Question: What are the imaging findings?
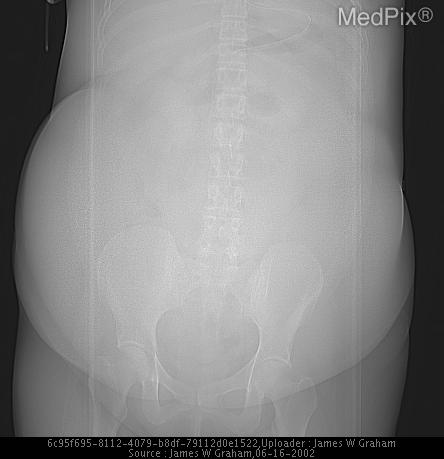
Answer: The imaging shows An acute abdominal series suggest early small bowel obstruction, with a dilated loop of small bowel and paucity of large bowel gas. The abdomen is protuberant, with centralization of bowel loops suggesting ascites. This is best demonstrated on follow up CT Scanogram obtained at a latter date.

CT images demonstrate ascites that causes mass effect on abdominal viscera, demostrated by scalloping of the liver margins. Centralization of bowel, protruberant abdomen, and increased opacity consistent with ascites..